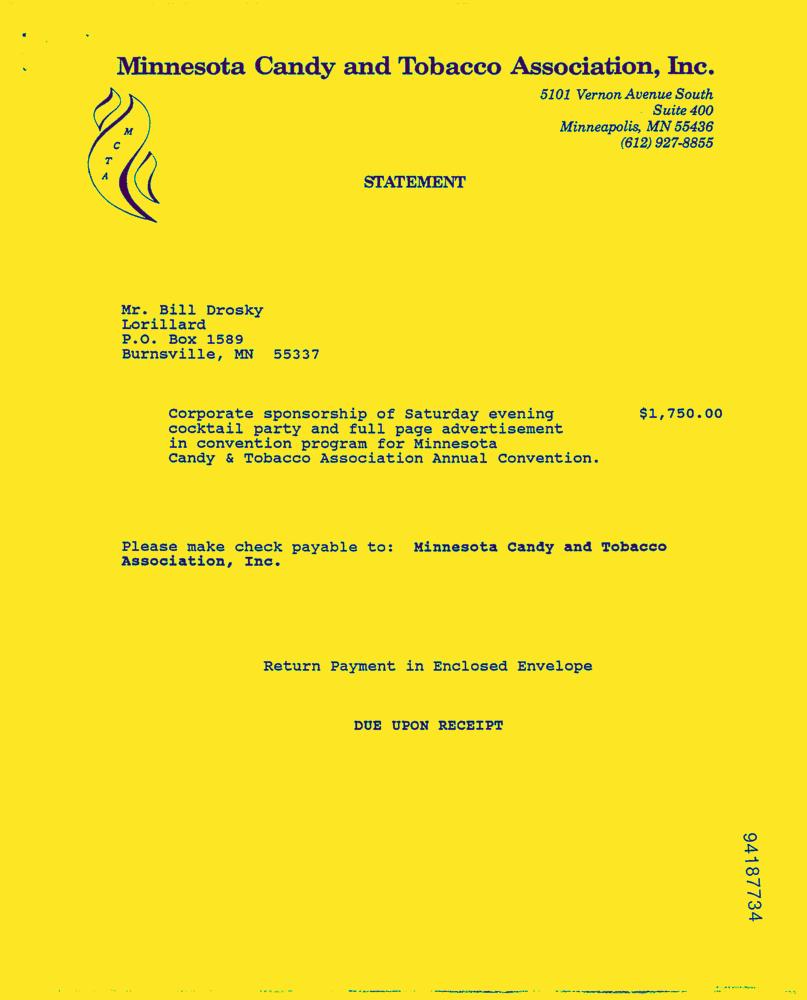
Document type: Invoice-Doc